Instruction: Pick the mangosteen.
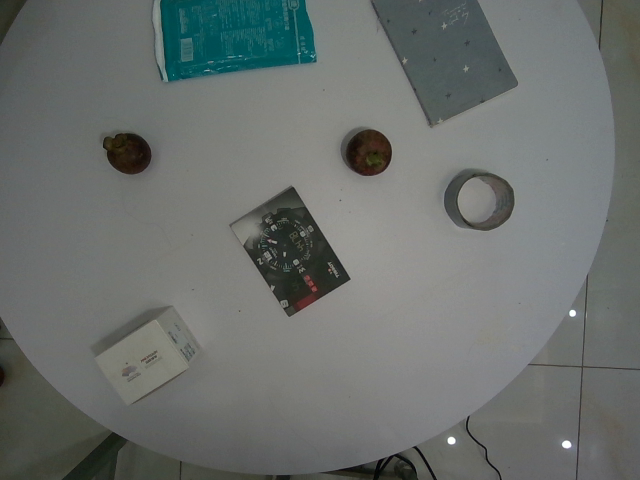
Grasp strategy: vertical